Question: What is the mailing or notice date provided in the document?
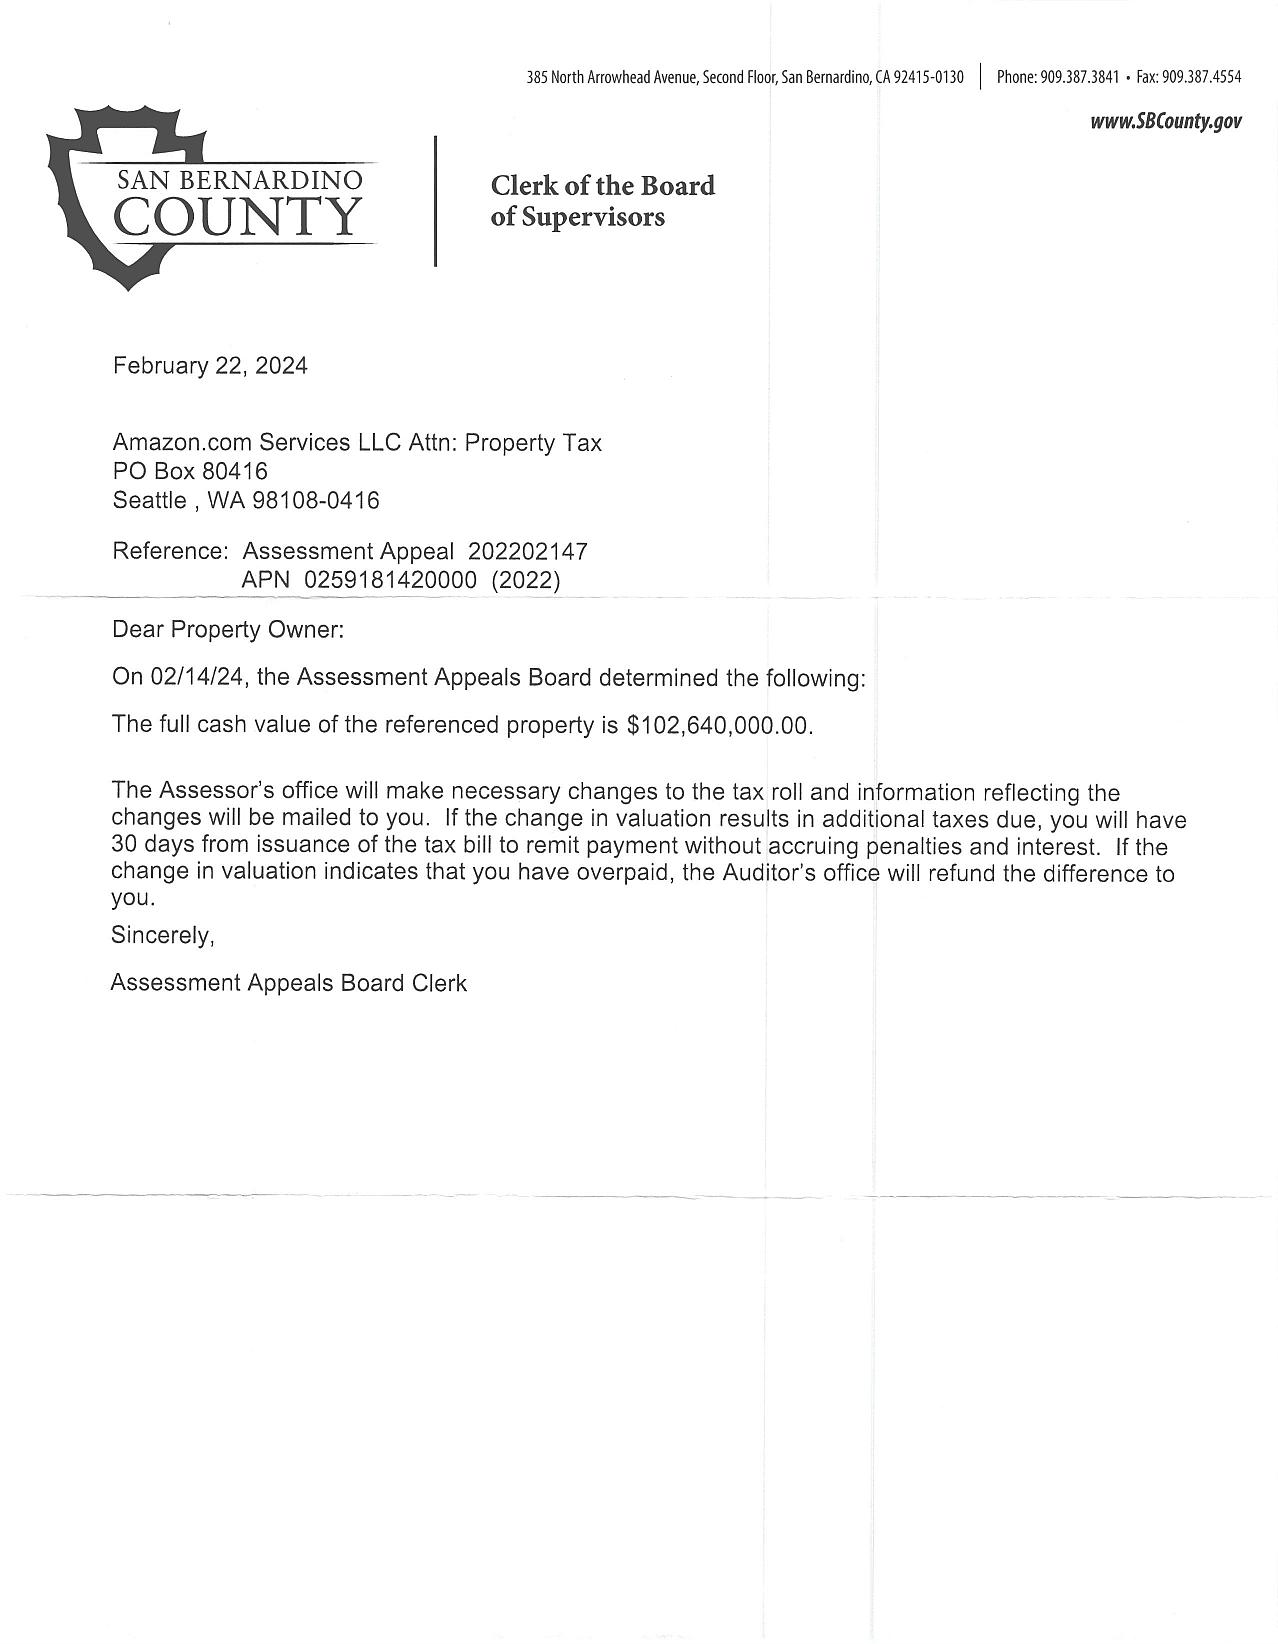
Answer: "22-Feb-24"